Please extract the written amount, numerical amount, recipient's name, date on the cheque, and the bank's name from the image.
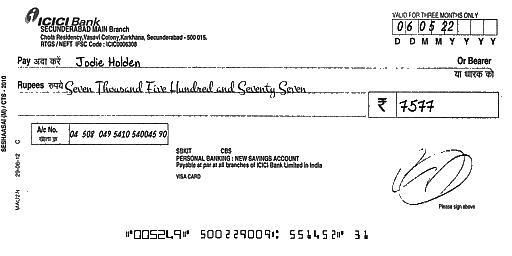
amt_in_words: Seven Thousand Five Hundred and Seventy Seven
amt_in_figures: 7577
payee_name: Jodie Holden
bank_name: ICICI Bank
cheque_date: 06/05/22